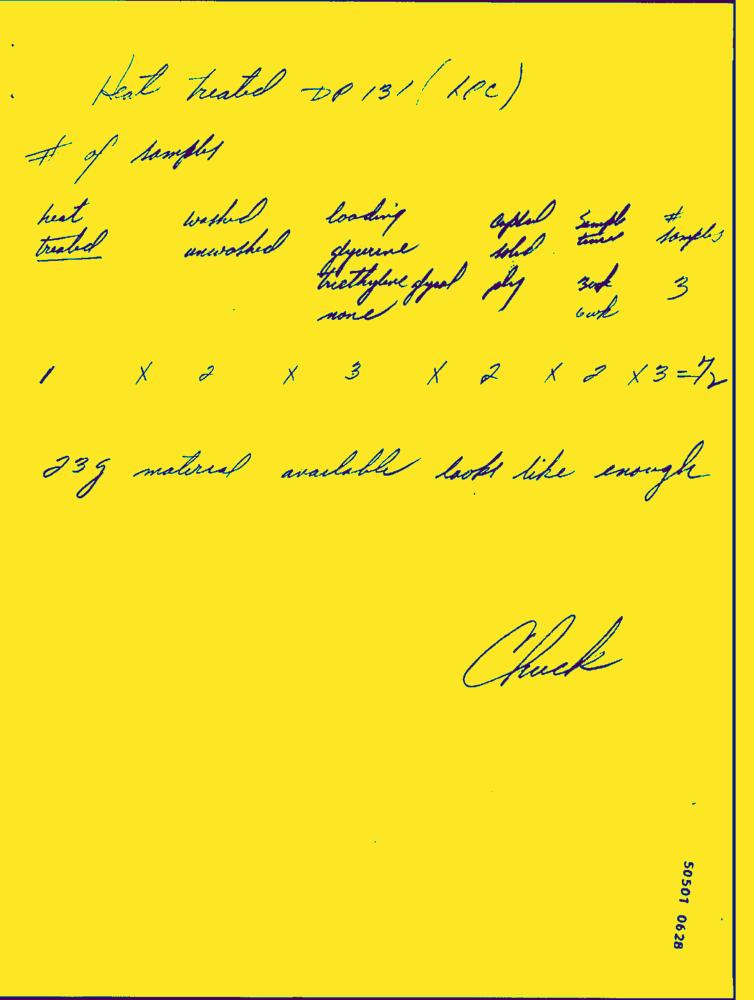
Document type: Hand-Written